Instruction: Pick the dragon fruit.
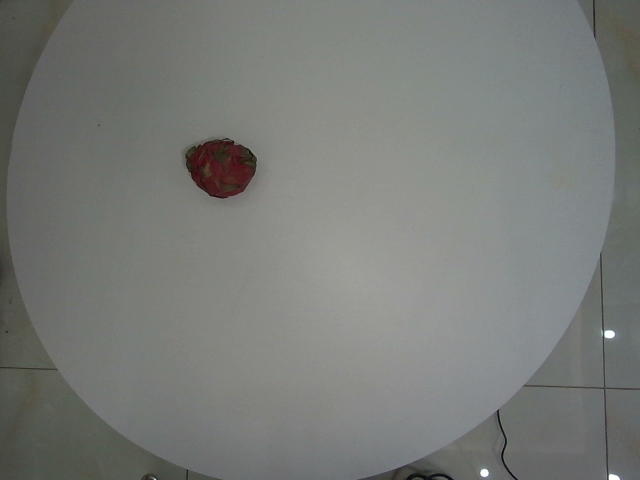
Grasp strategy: vertical